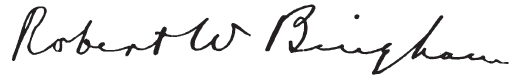
Signature of: robert worth bingham